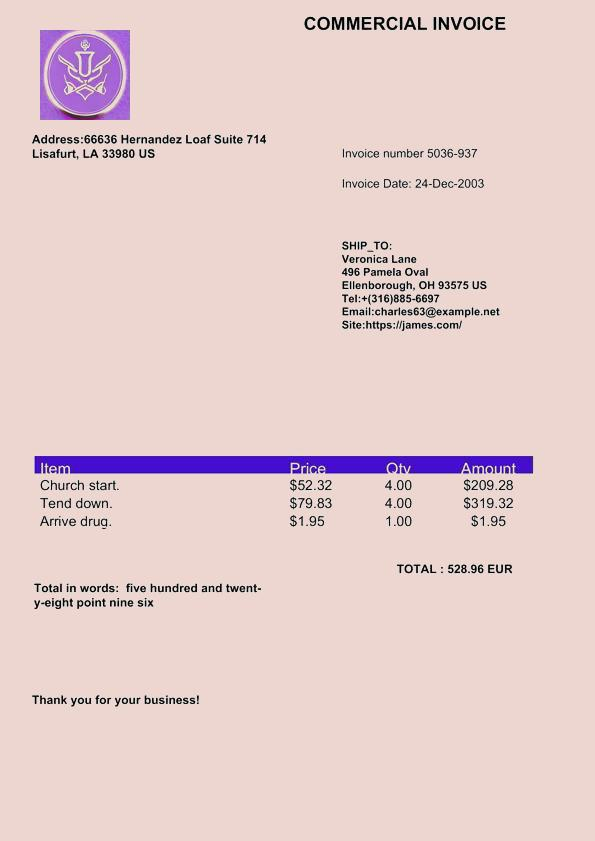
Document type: Invoice